Question: What could the diagnosis suggest?
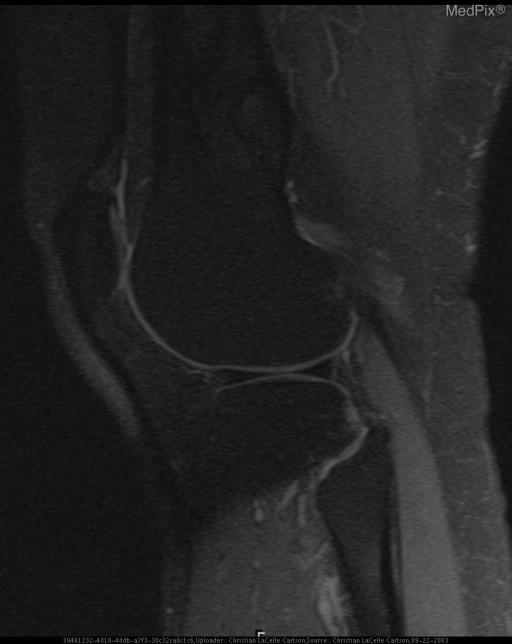
Answer: The possible diagnosis includes Aneurysmal bone cyst, fibrous dysplasia, simple bone cyst, enchondroma, and bone infarct..